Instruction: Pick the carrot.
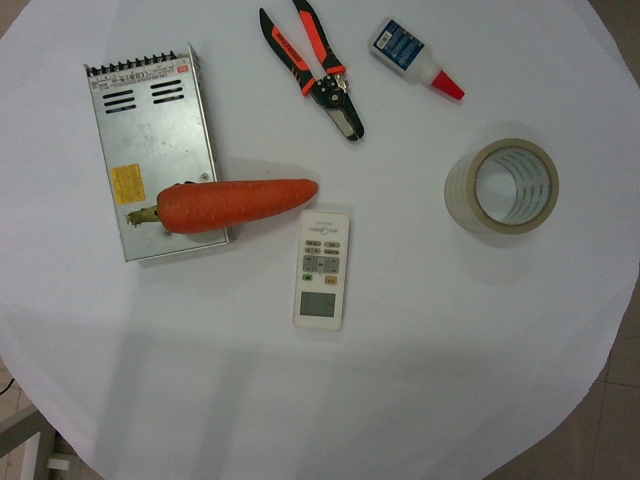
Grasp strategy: vertical